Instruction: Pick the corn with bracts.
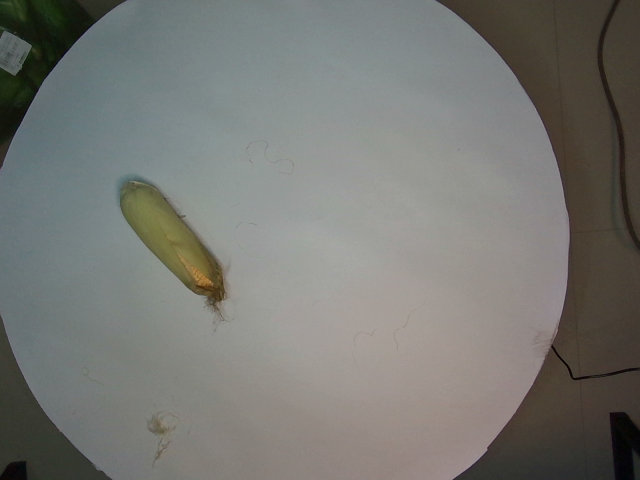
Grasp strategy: vertical